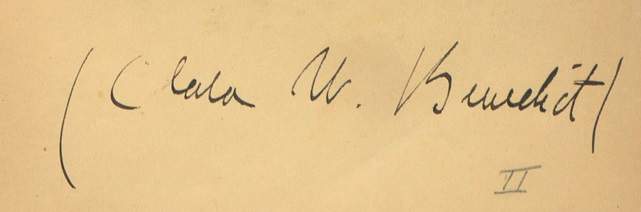
Signature of: clare benedict